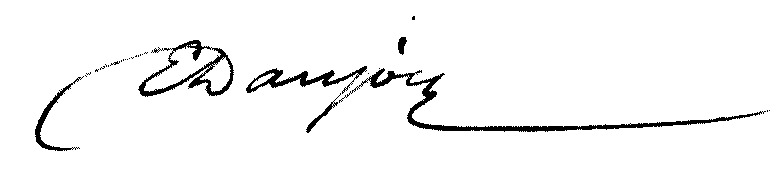
Signature of: édouard danjoy